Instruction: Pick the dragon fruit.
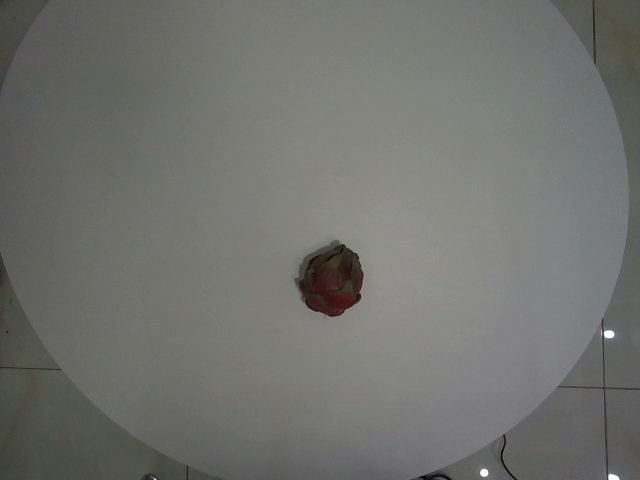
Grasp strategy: vertical